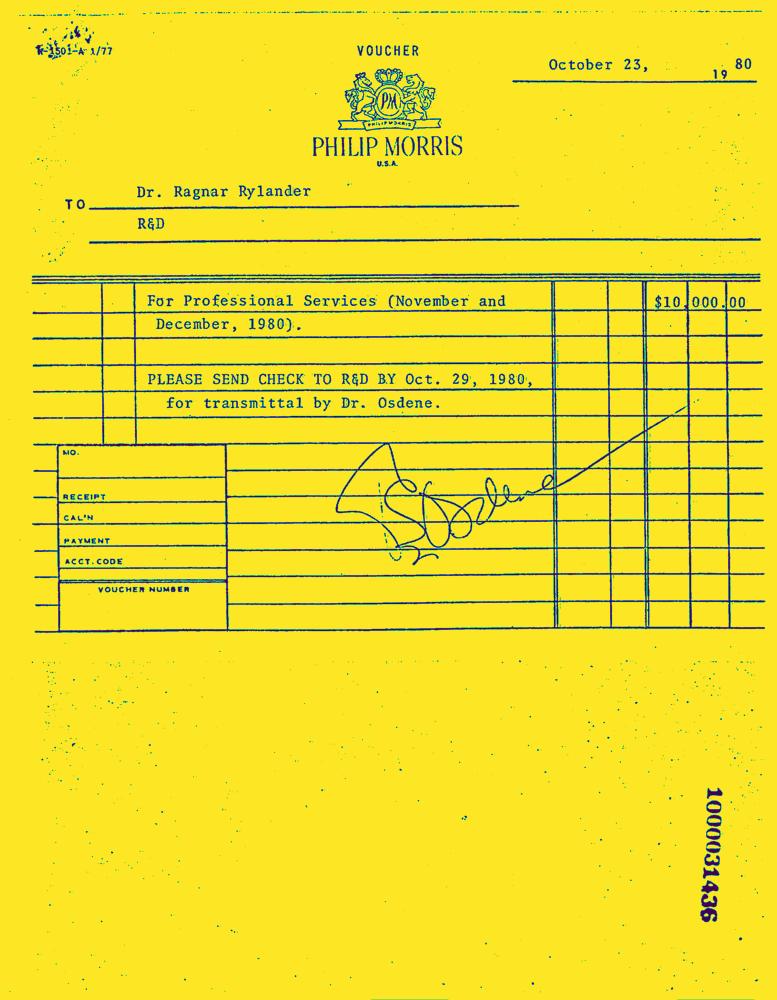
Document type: Invoice-Doc